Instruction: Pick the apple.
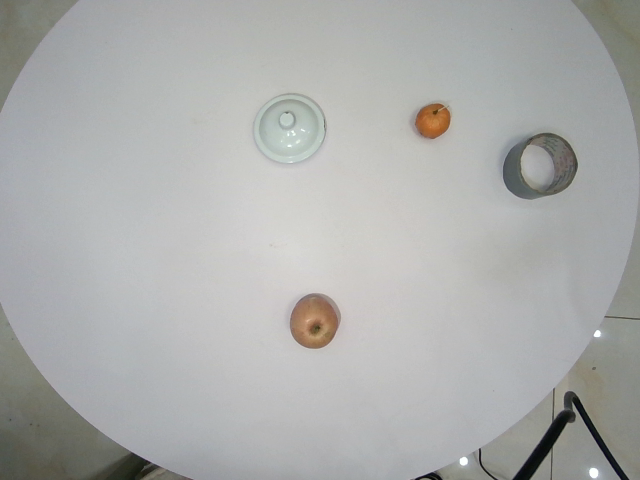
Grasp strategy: vertical